Can you pull out the amount in words, numerical amount, payee's name, date of the cheque, and the bank's name from the image?
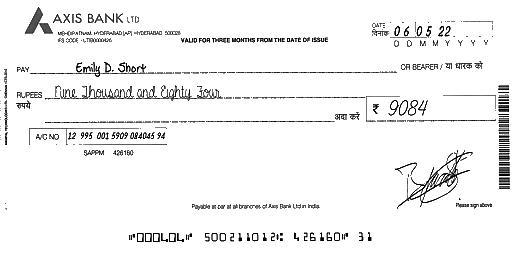
amt_in_words: Nine Thousand and Eighty Four
amt_in_figures: 9084
payee_name: Emily D. Short
bank_name: AXIS BANK
cheque_date: 06/05/22